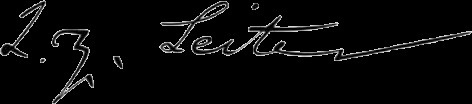
Signature of: levi leiter